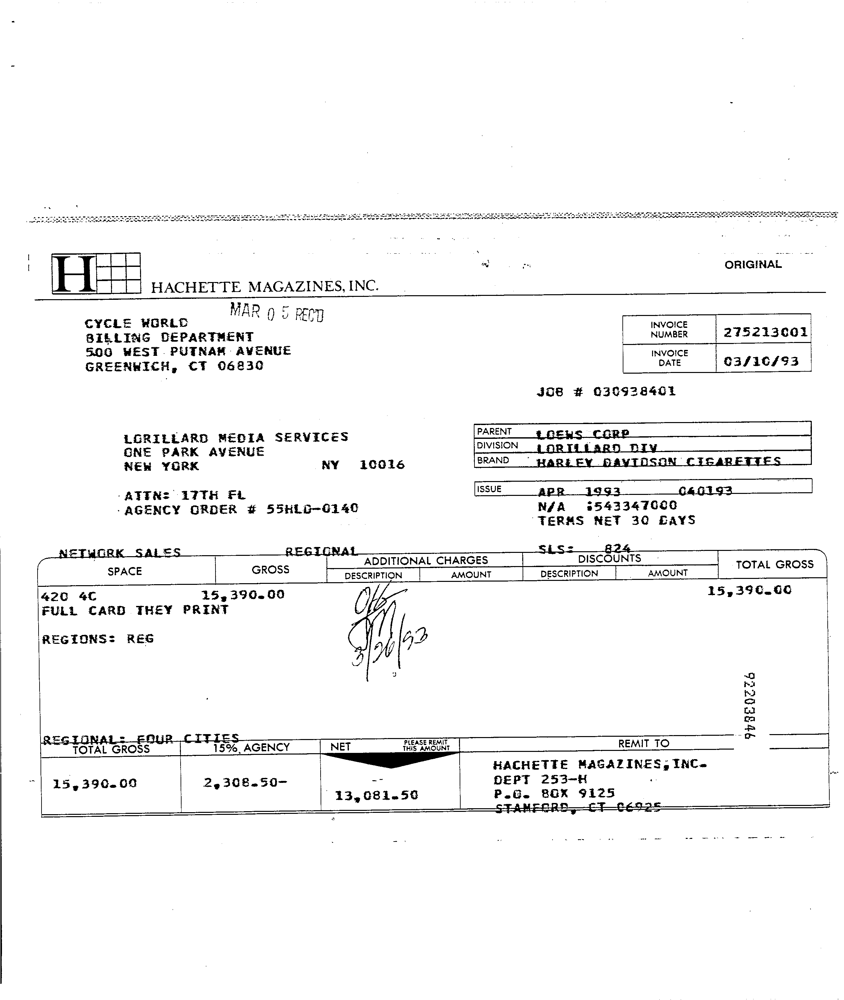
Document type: Invoice